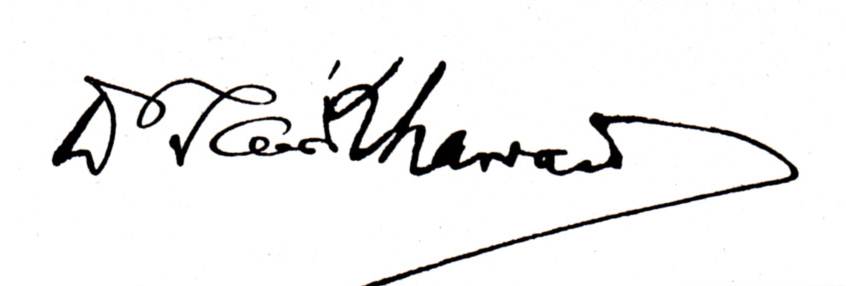
Signature of: saul raphael landau